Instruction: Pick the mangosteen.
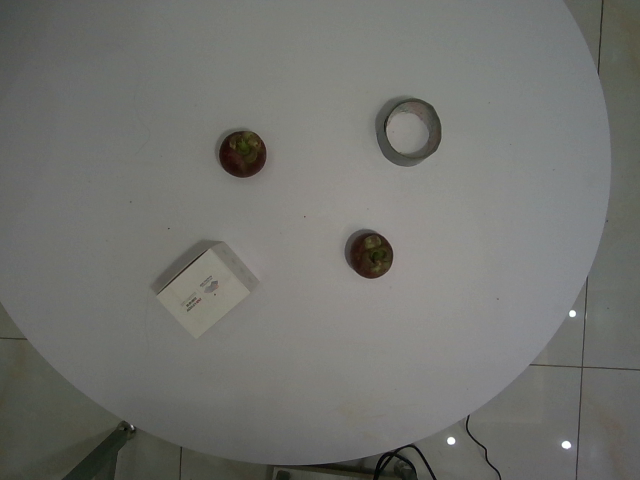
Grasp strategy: vertical